Question: What might the diagnosis be?
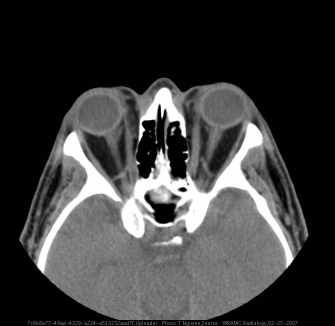
Answer: The possible diagnosis includes •  Periorbital / Orbital Cellulitis
•  Histiocytosis
•  Orbital Myositis / Orbital Pseudotumor
•  Grave’s Orbitopathy
•  Lymphoma.